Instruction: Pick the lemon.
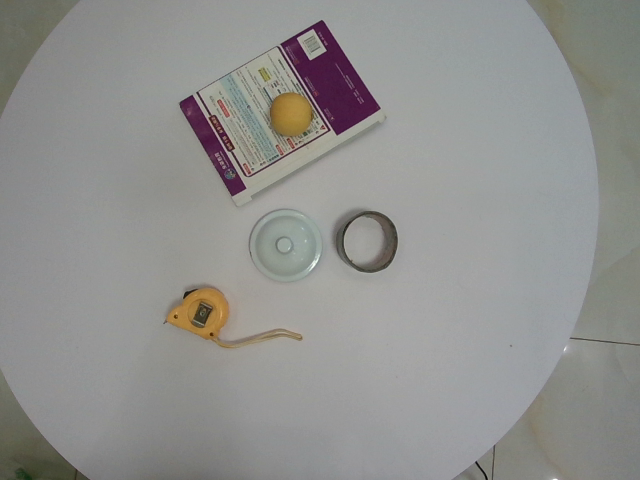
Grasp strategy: vertical